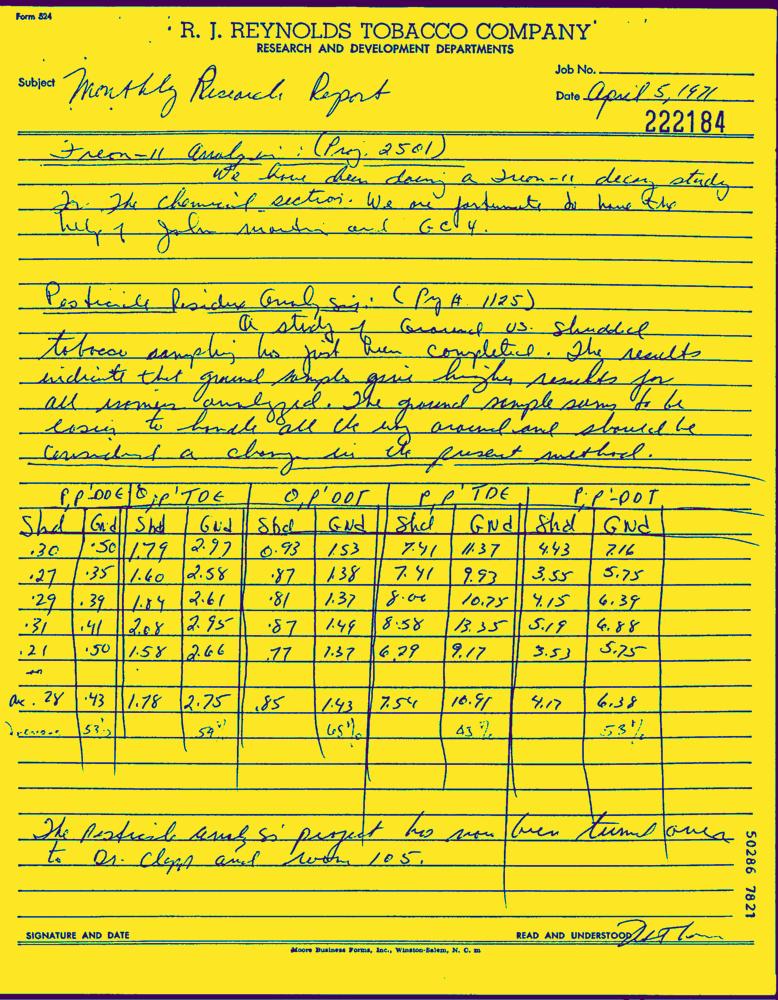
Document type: Hand-Written